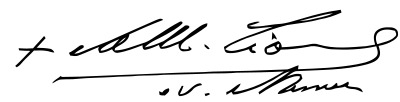
Signature of: andré joseph léonard